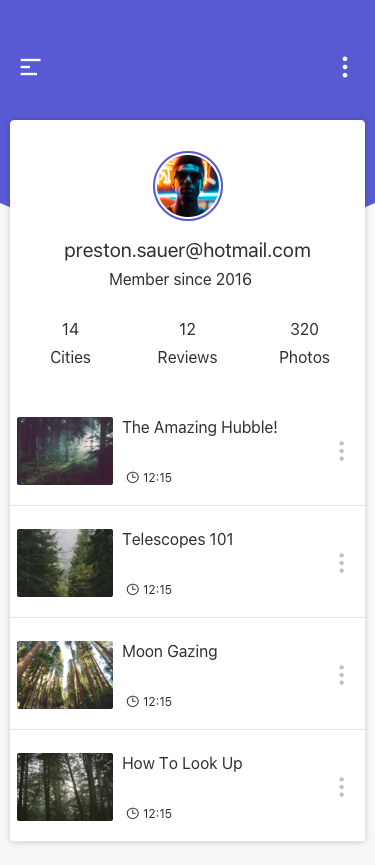
Text in this UI design:
12:15
How To Look Up
12:15
Moon Gazing
12:15
Telescopes 101
12:15
The Amazing Hubble!
320
Photos
Reviews
12
14
Cities
Member since 2016
preston.sauer@hotmail.com